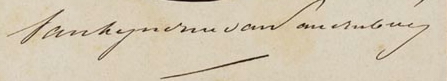
Signature of: theo van lynden van sandenburg